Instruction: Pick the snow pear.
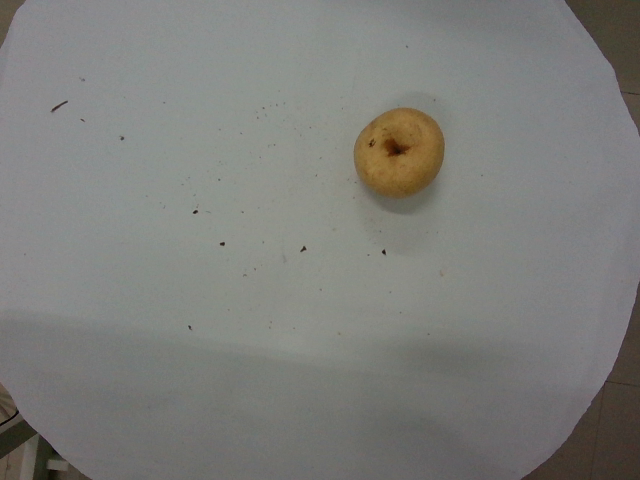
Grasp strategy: vertical